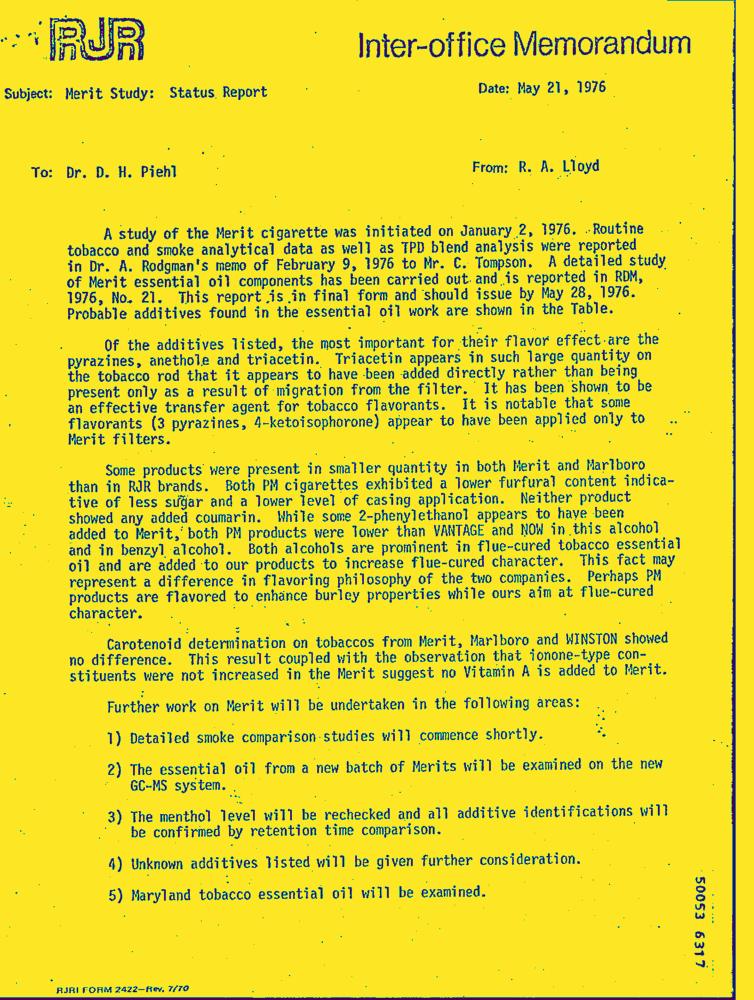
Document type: Letter-Doc